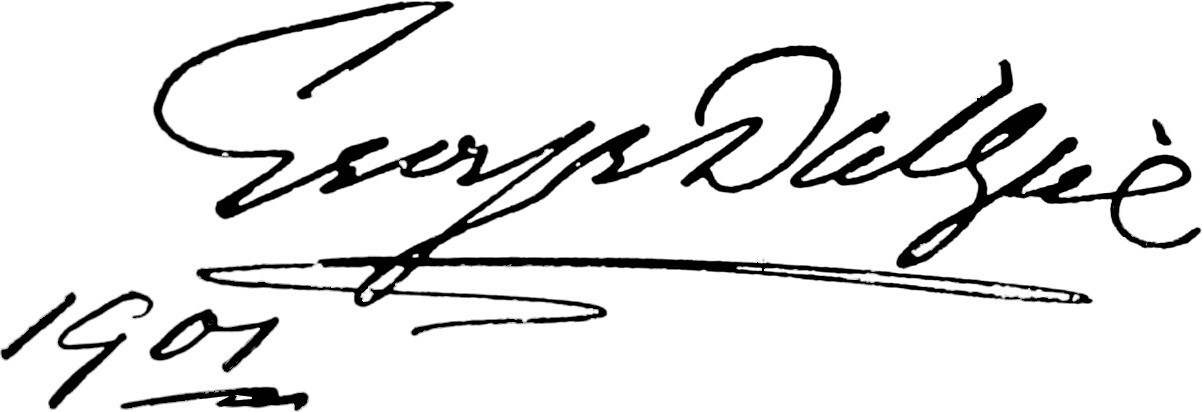
Signature of: george dalziel